Question: What could the diagnosis suggest?
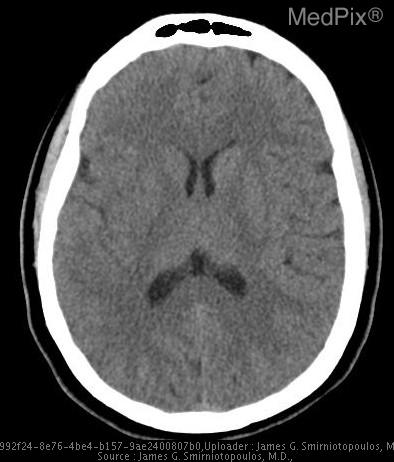
Answer: The possible diagnosis includes Dissection
Thrombosis
Cerebral Infarction.